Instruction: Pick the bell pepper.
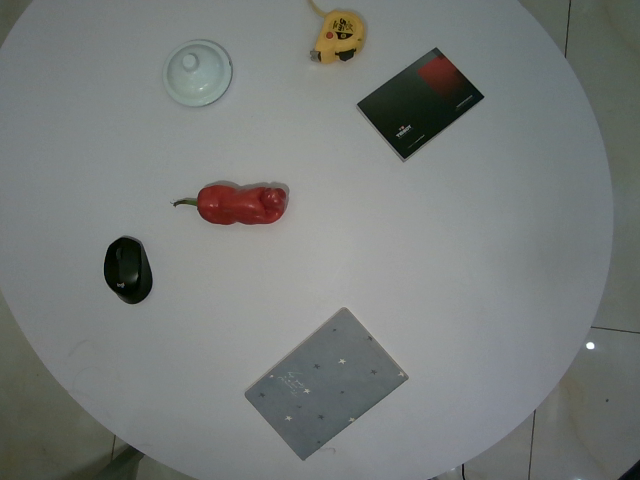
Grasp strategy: vertical